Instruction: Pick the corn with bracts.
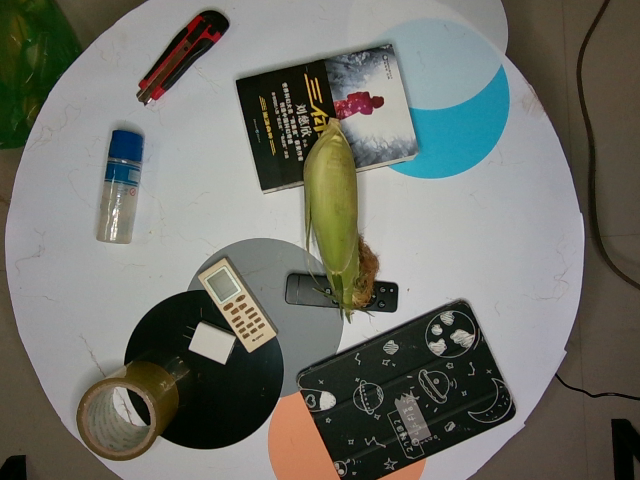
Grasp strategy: vertical